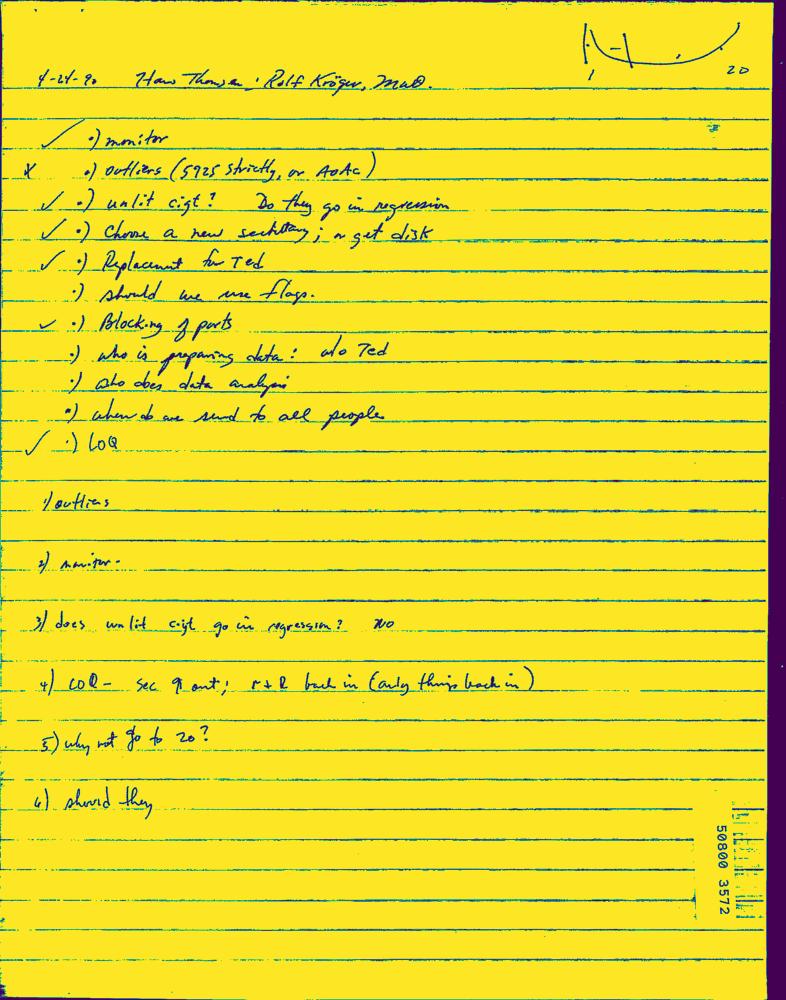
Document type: Hand-Written